Question: What jurisdiction, city, or county is the document associated with?
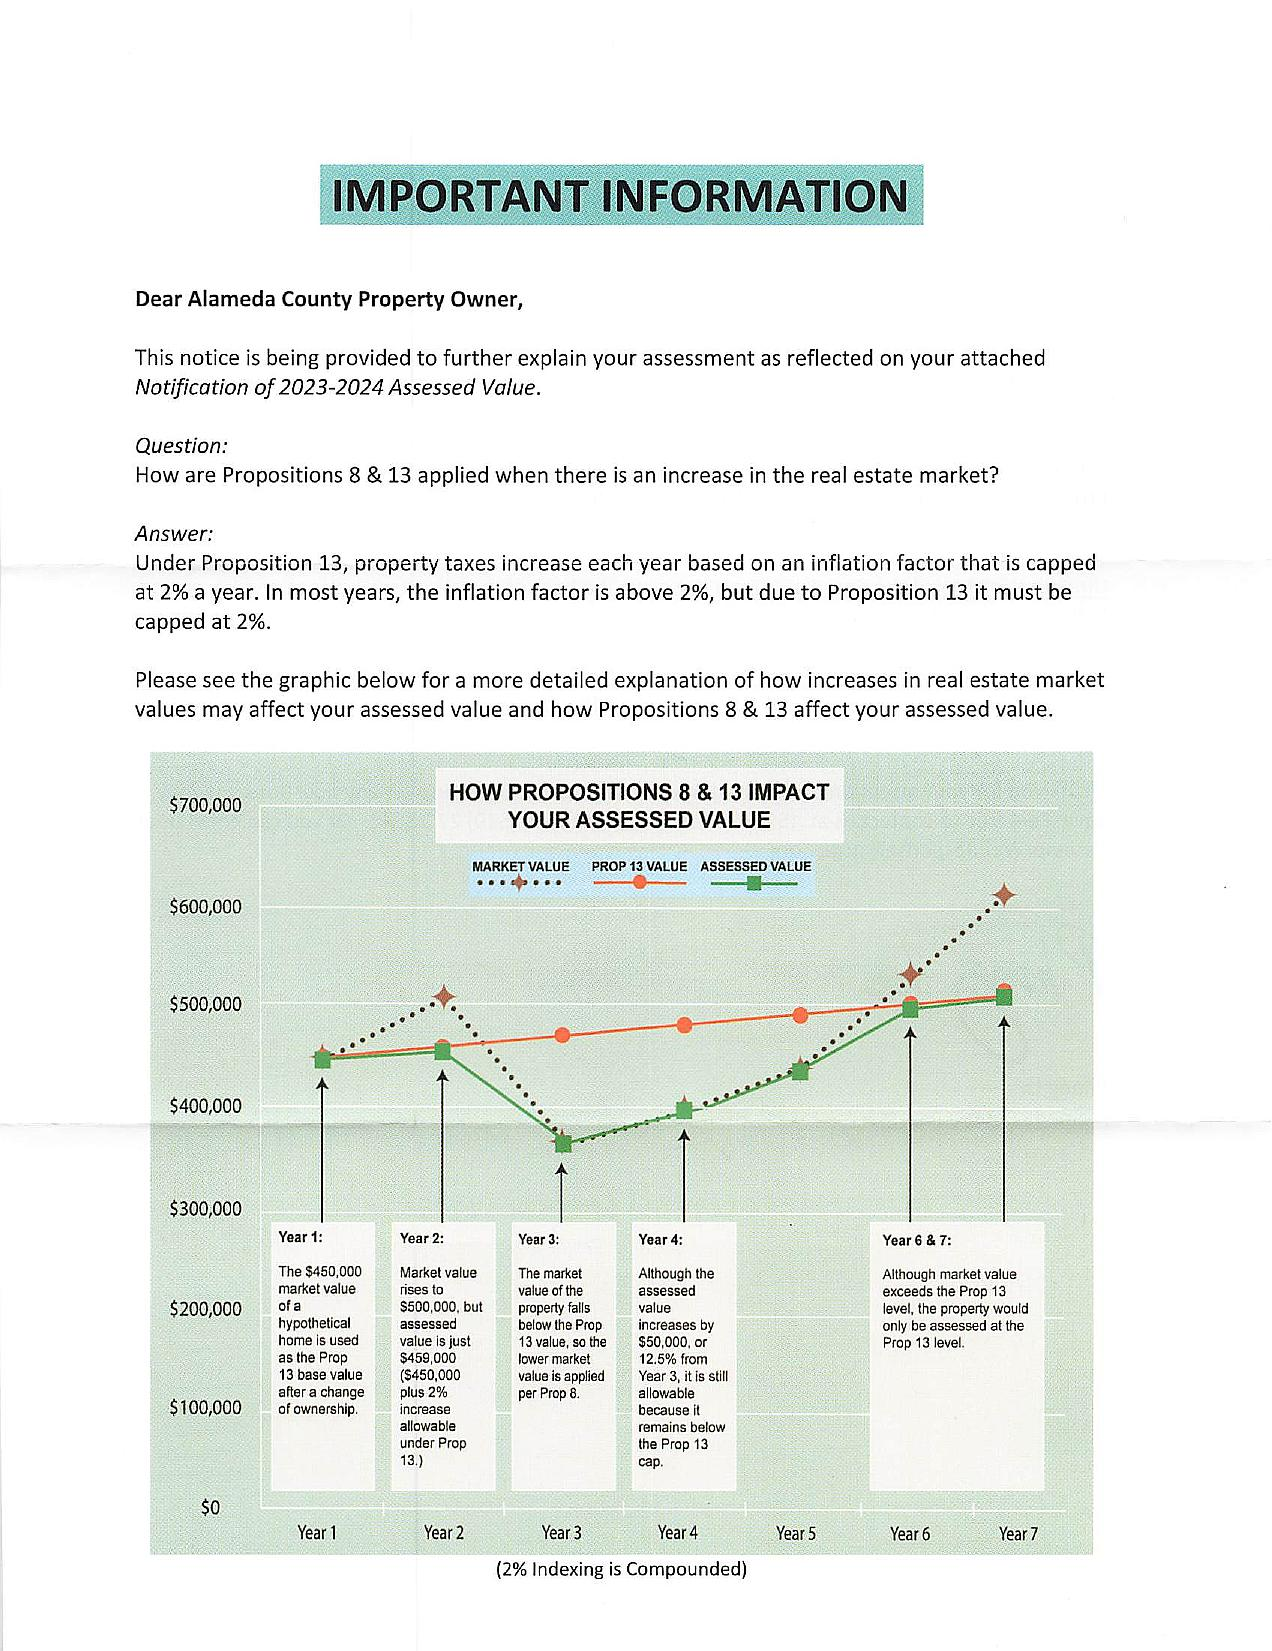
Answer: "Alameda County"